Question: In what way does the history help explain the case?
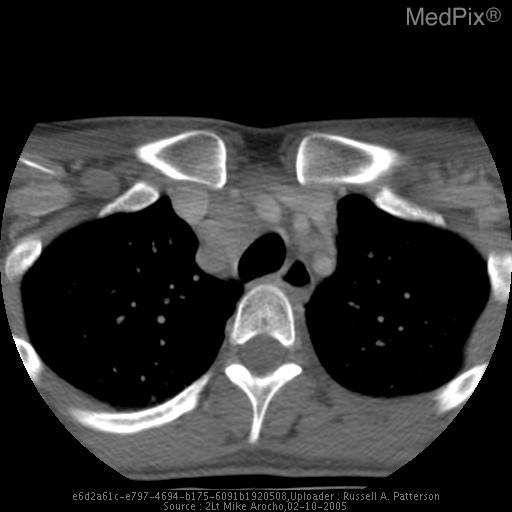
Answer: The patient's history of 27 yr old woman with c/o lymphadenopathy and fatigue for several months is key in understanding the case.